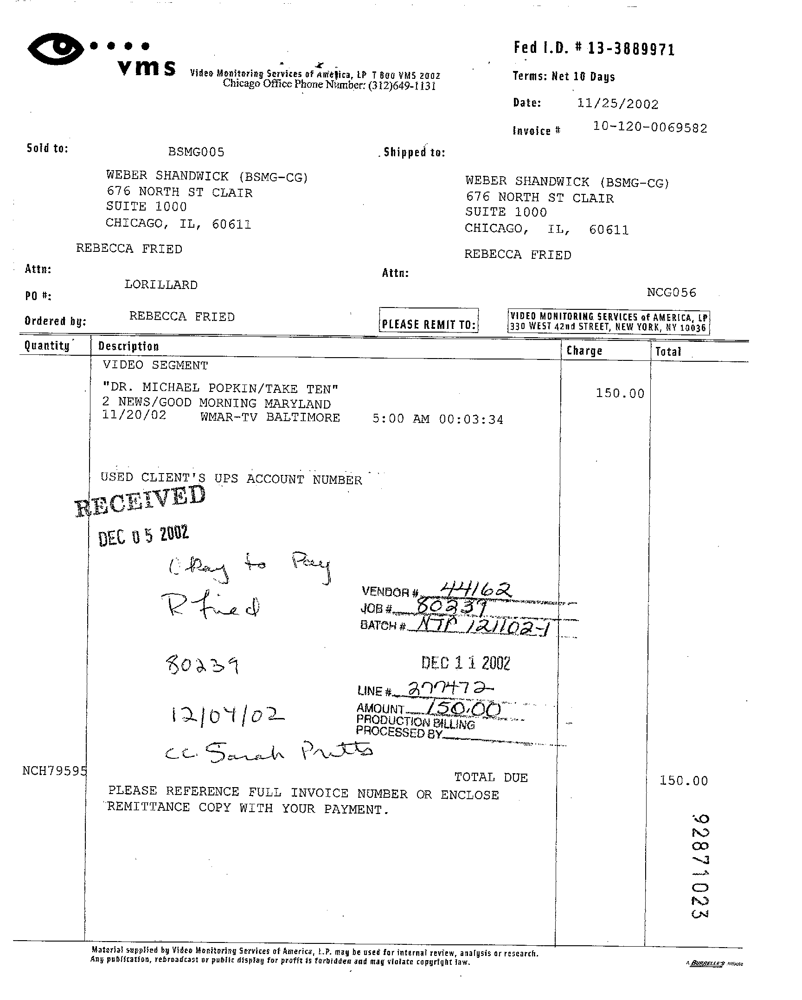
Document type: Invoice